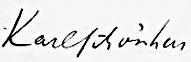
Signature of: karl schönherr